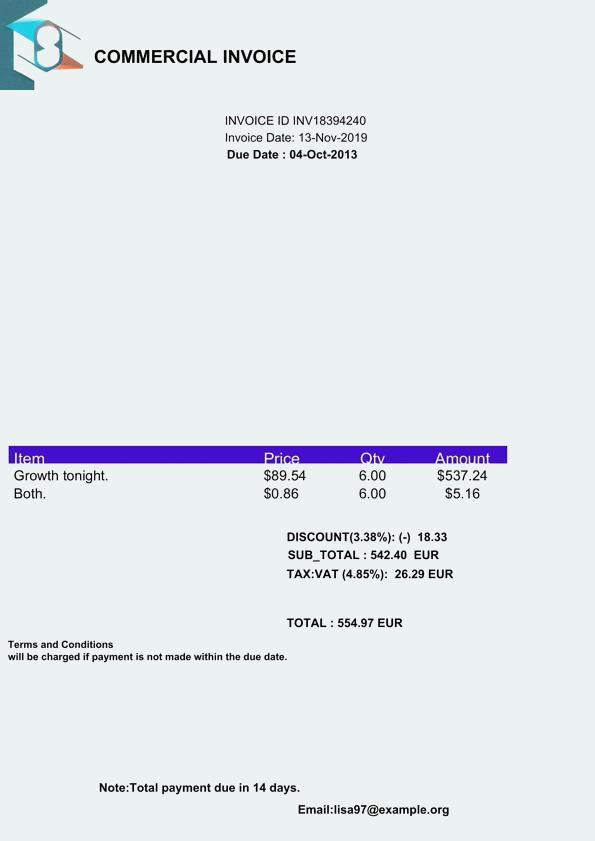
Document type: Invoice